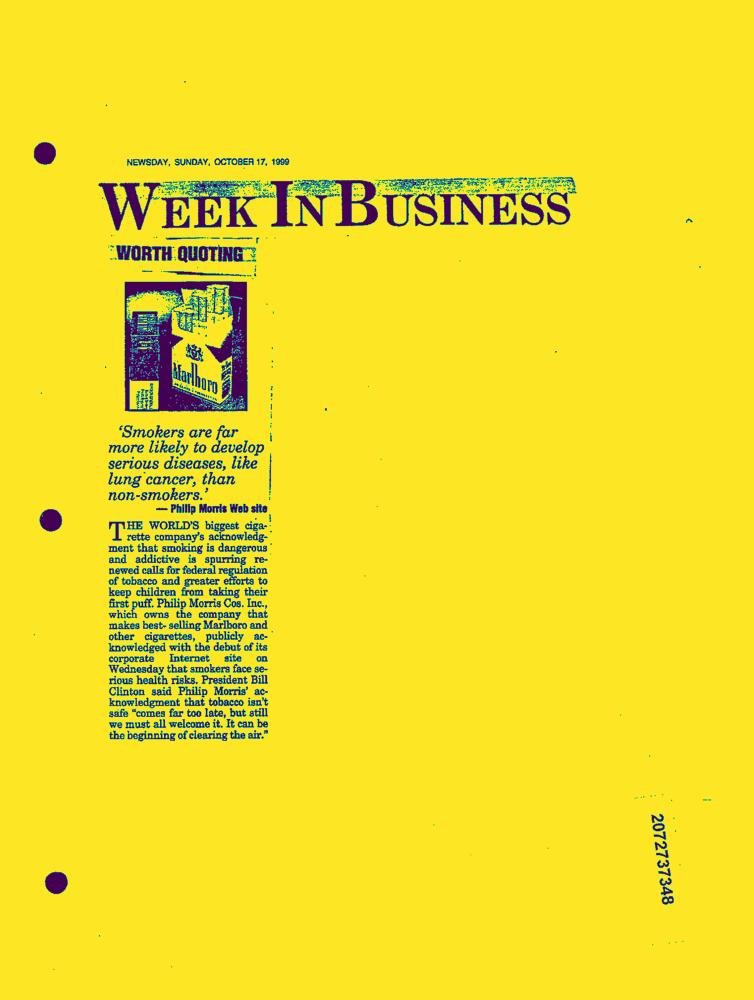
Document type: News-Article